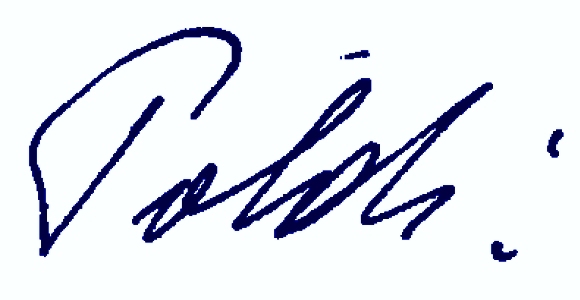
Signature of: poldi fuhrich